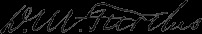
Signature of: david m furches